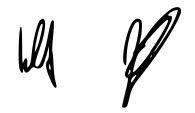
Signature of: bobby jindal